Question: What is the earliest payment due date mentioned in the document?
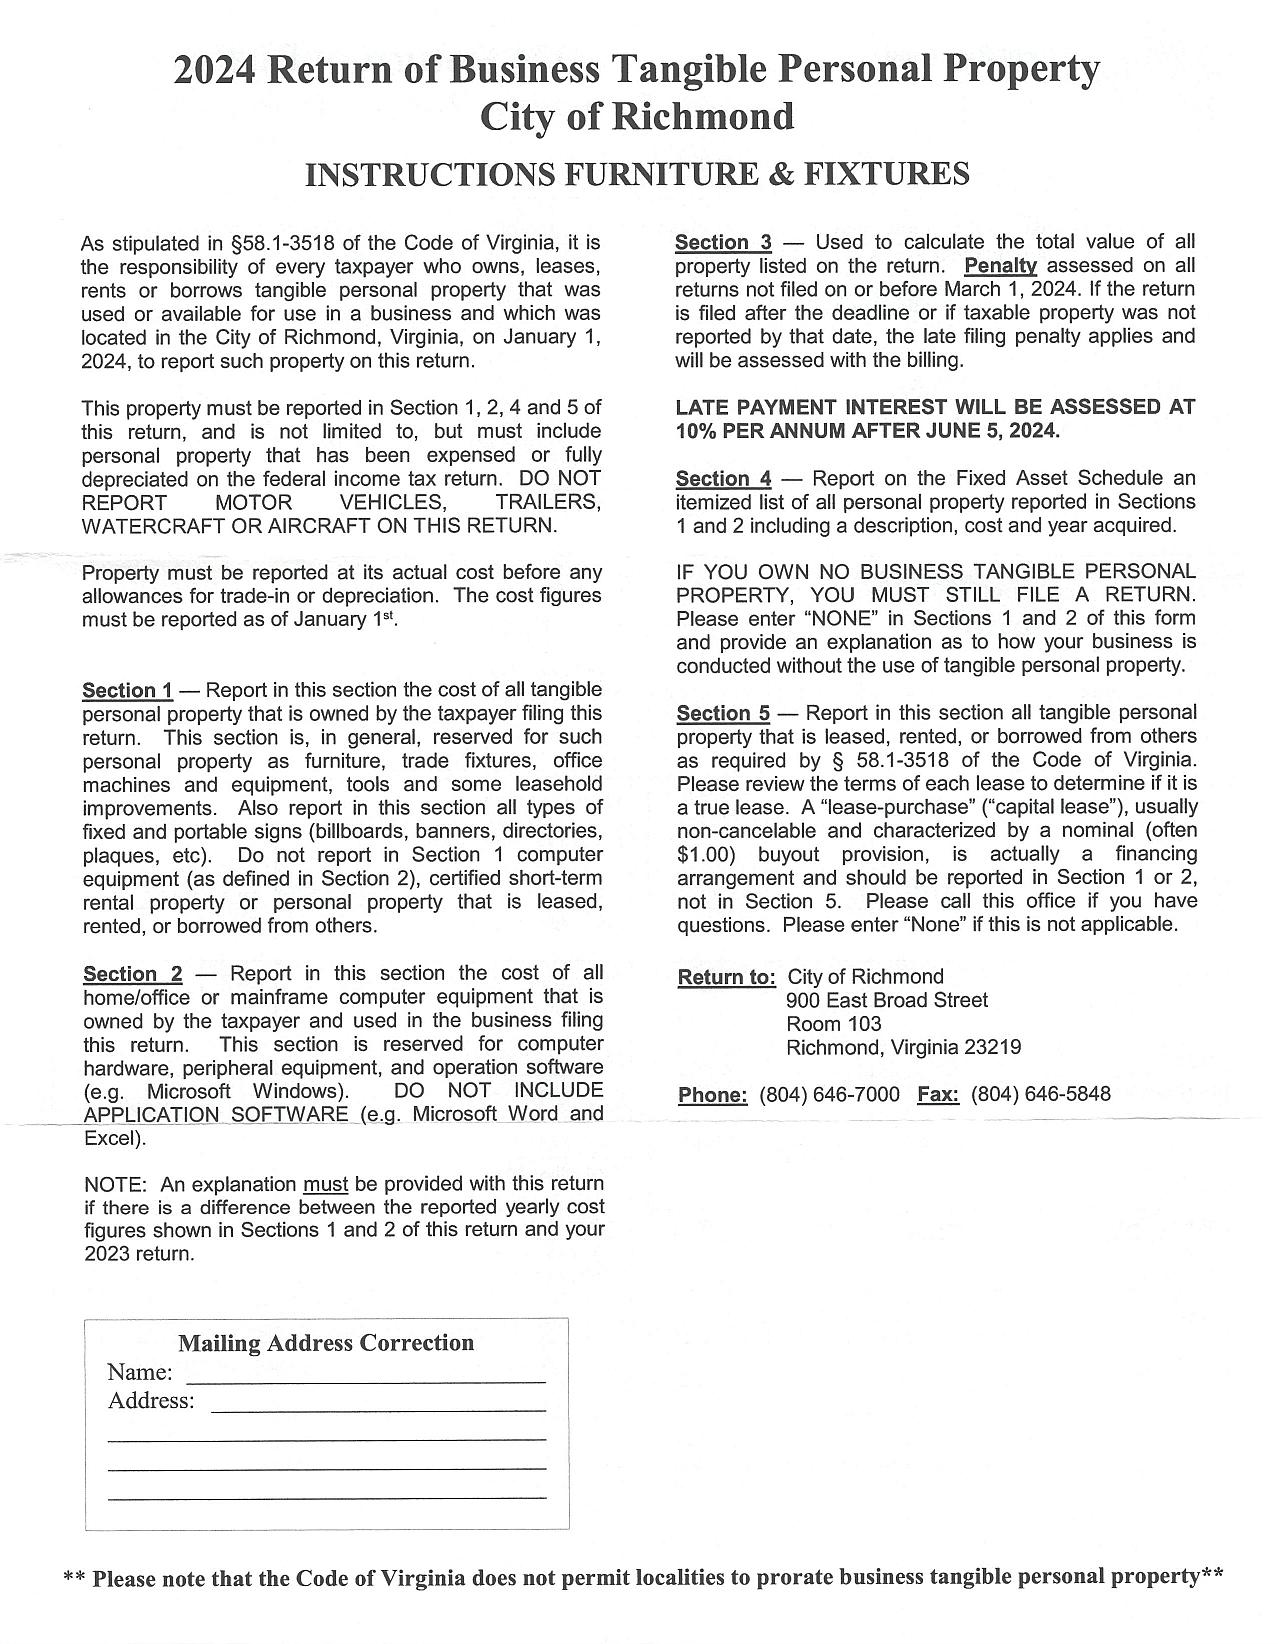
Answer: "5-Jun-24"